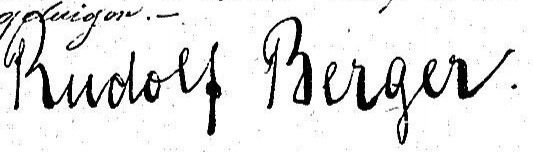
Signature of: rudolph von berger